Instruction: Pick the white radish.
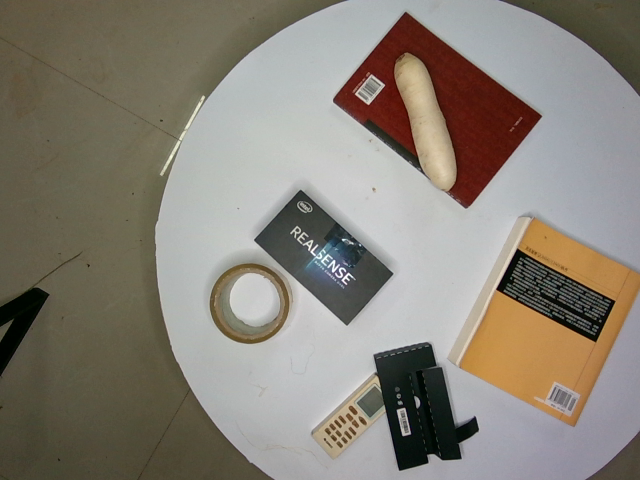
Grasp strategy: vertical